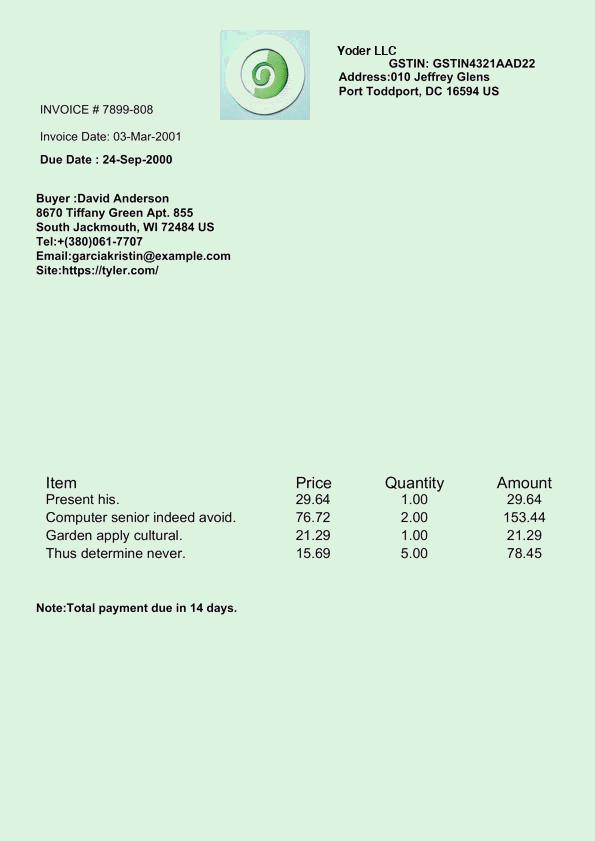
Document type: Invoice